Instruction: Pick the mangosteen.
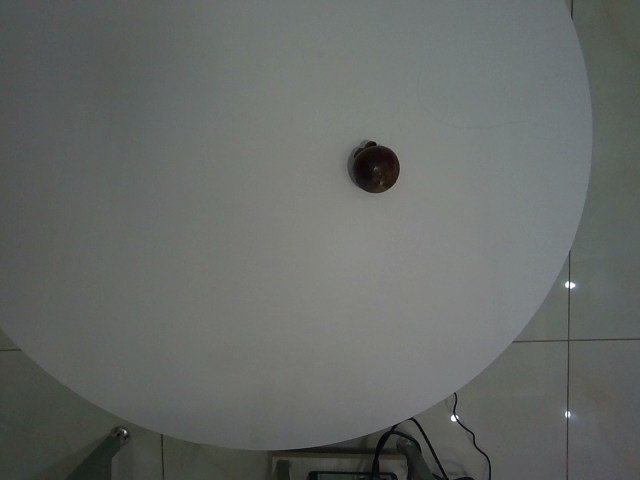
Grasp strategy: vertical